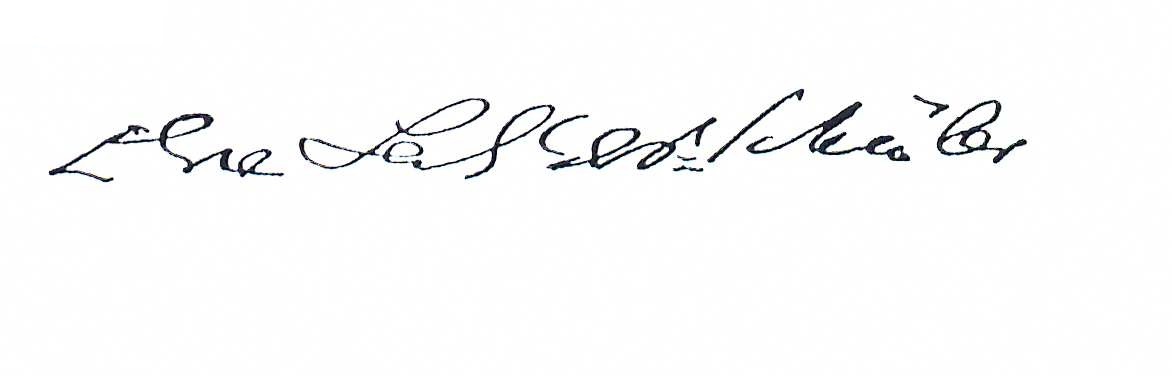
Signature of: else lasker schüler